Question: How is the property described in the document?
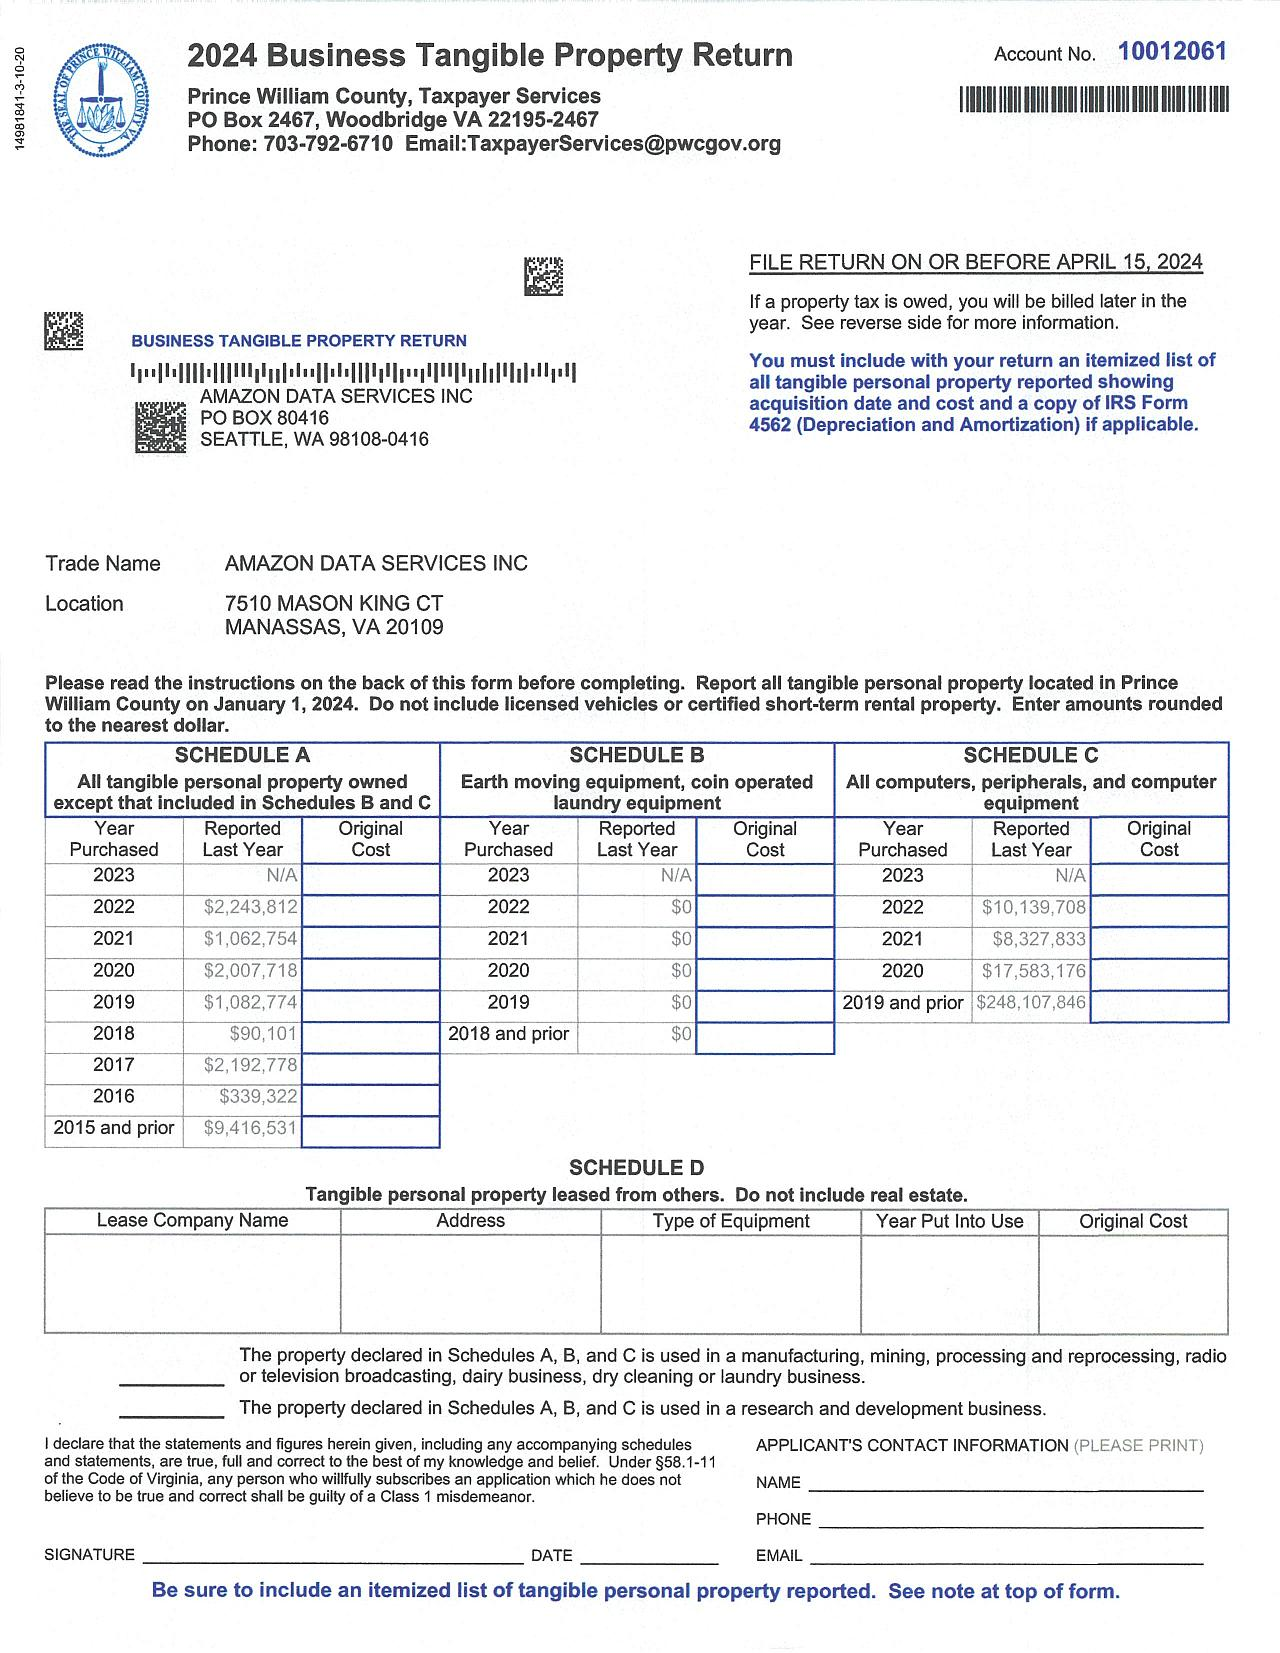
Answer: "All computers, peripherals, and computer equipment"